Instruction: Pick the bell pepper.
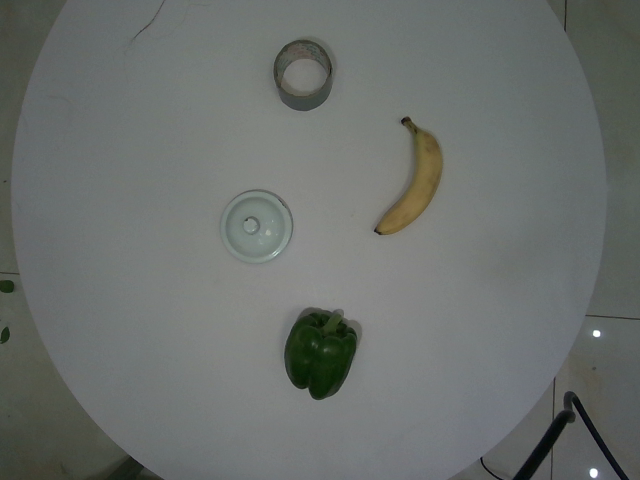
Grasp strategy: vertical